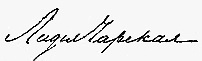
Signature of: lidia charskaya